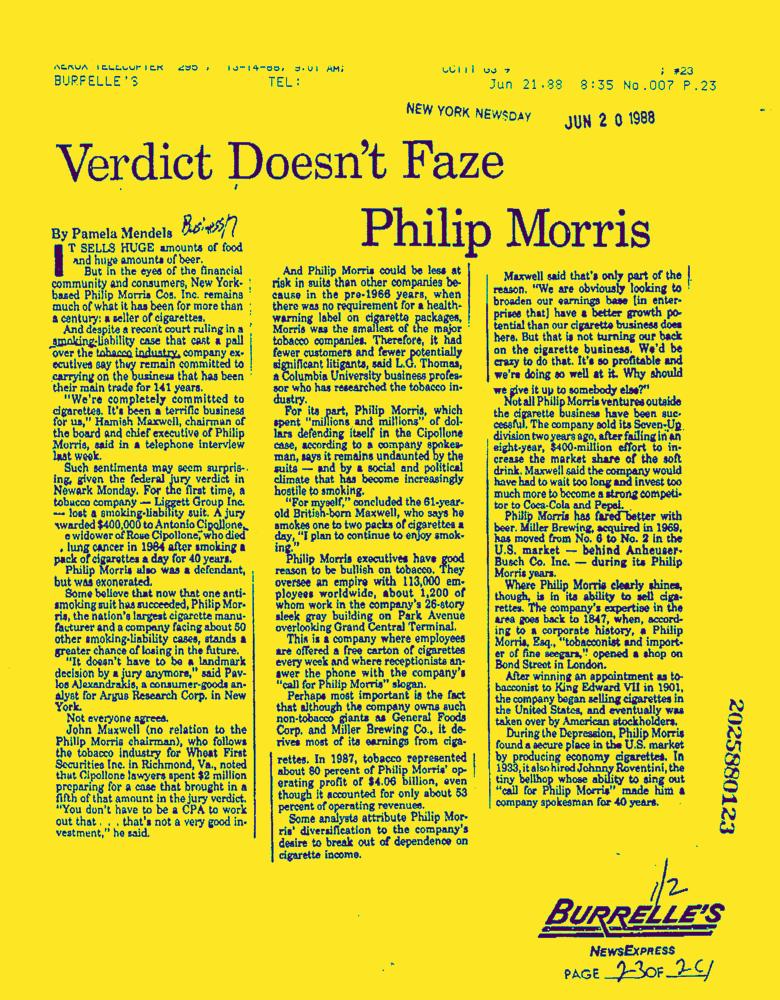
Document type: News-Article